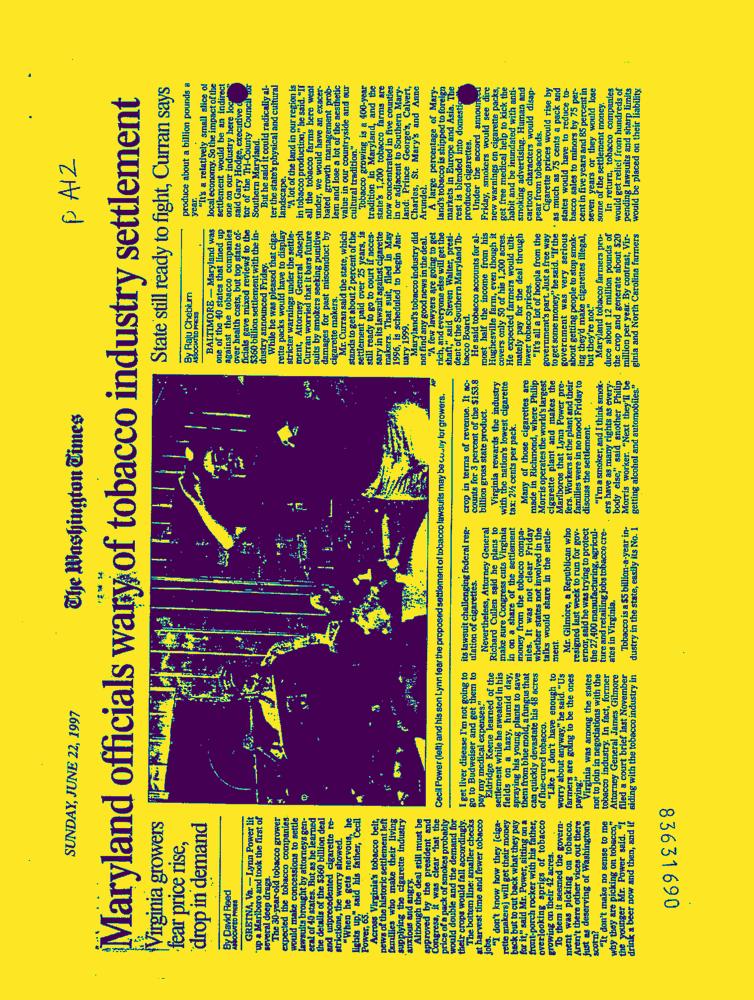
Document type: News-Article